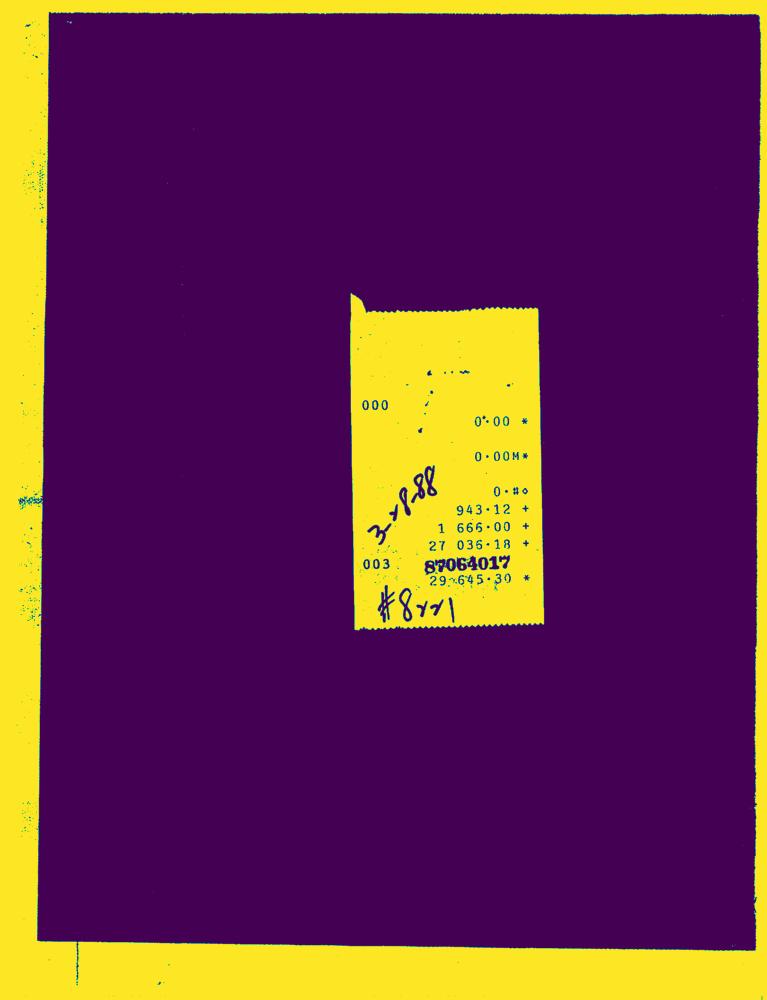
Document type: Invoice-Doc